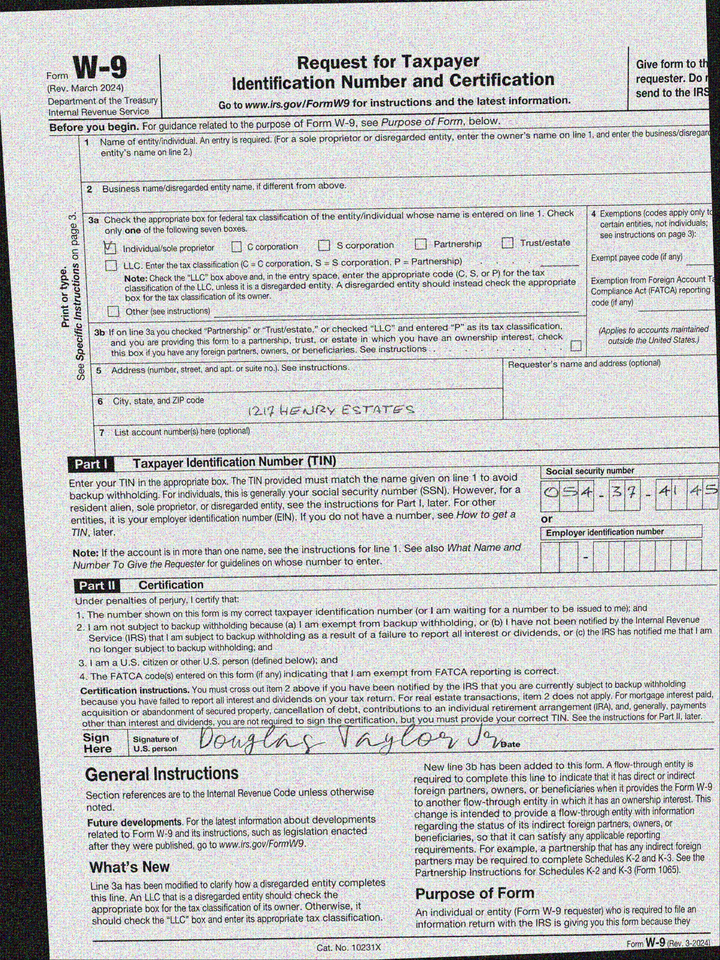
adr1: 1217 Henry Estates
cbx: yes
ssn: 054374145